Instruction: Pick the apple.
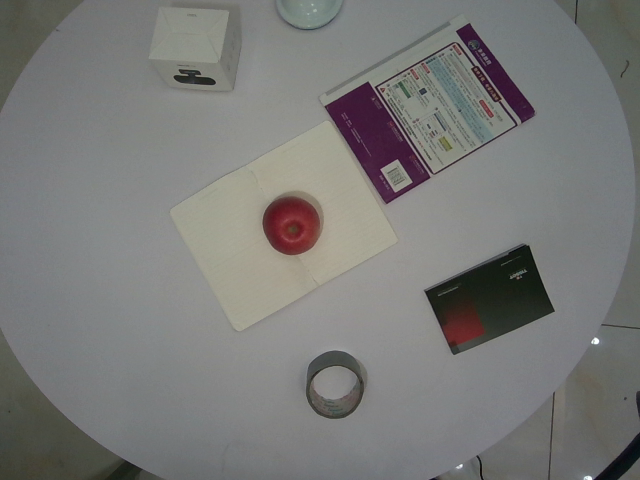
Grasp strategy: vertical